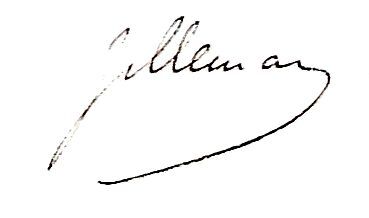
Signature of: abel françois villemain